Question: How is the property described in the document?
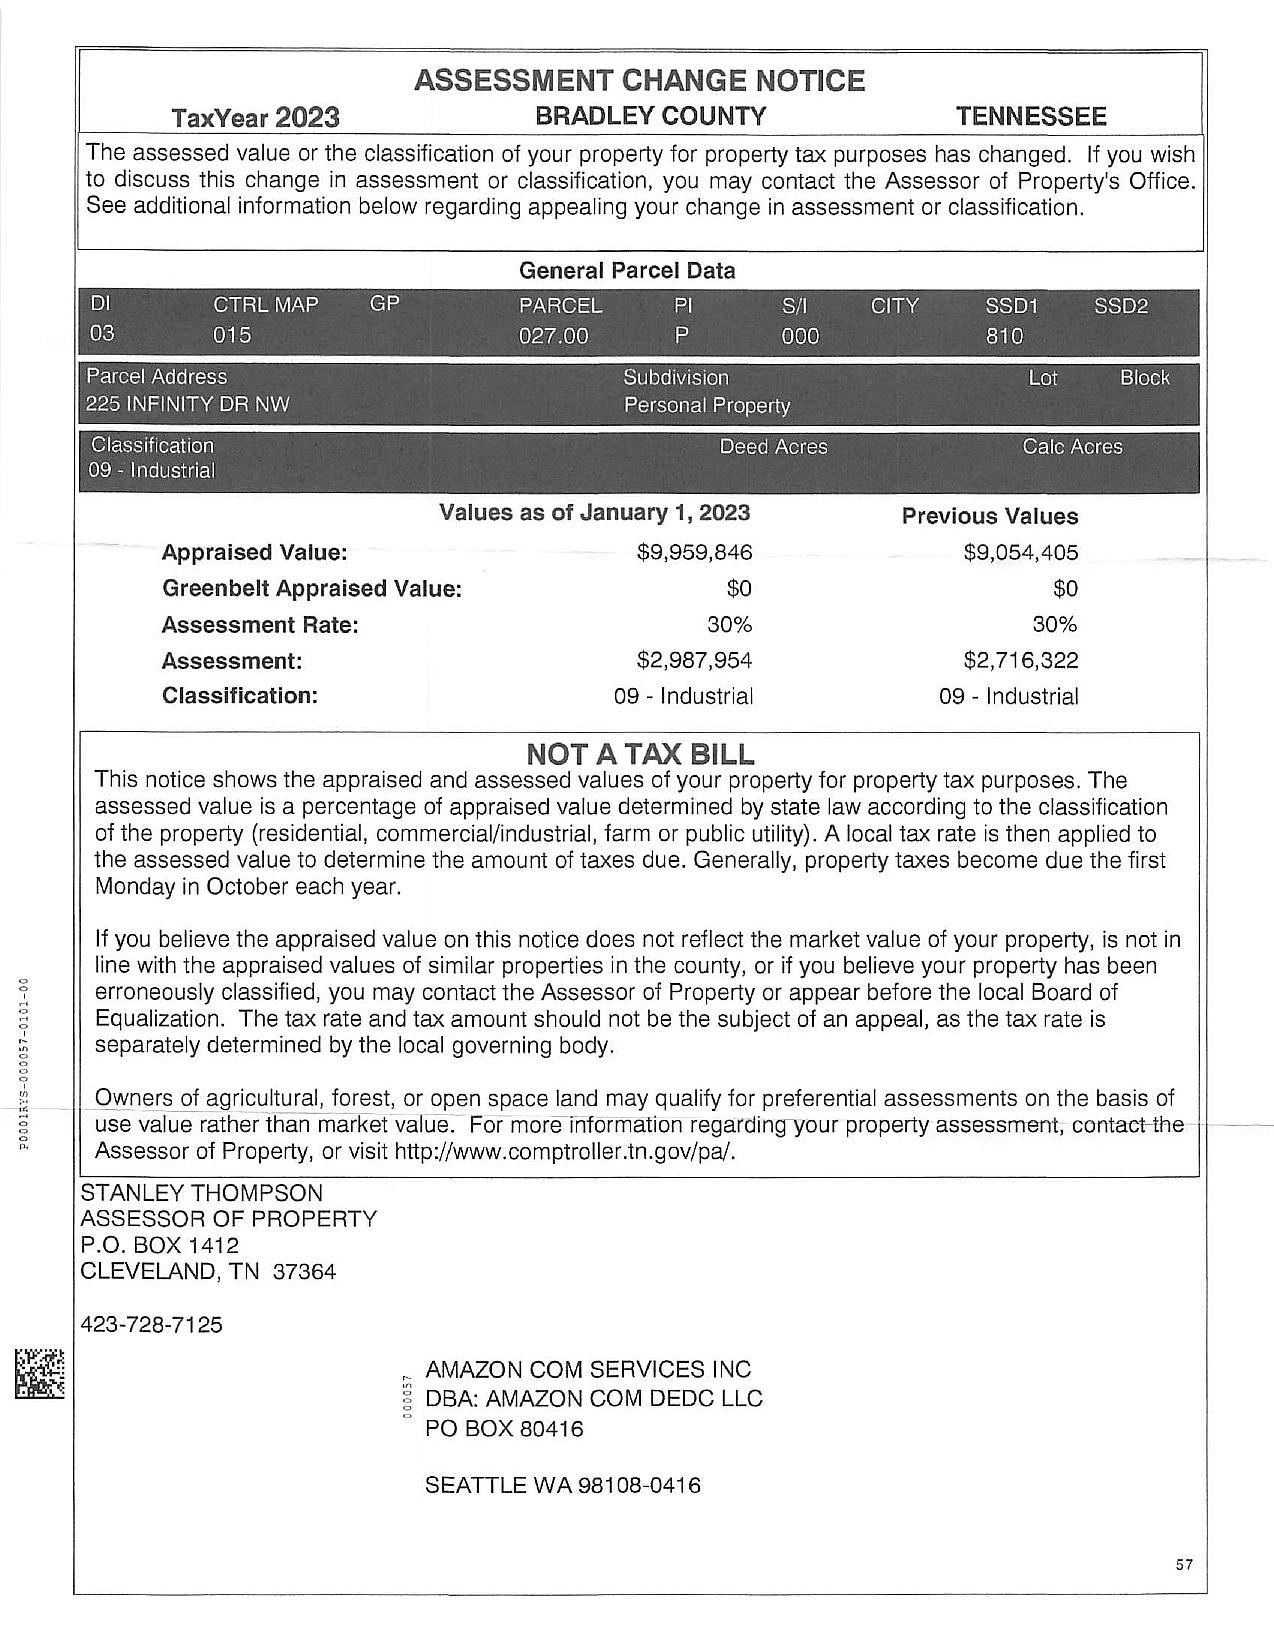
Answer: "09 - Industrial"